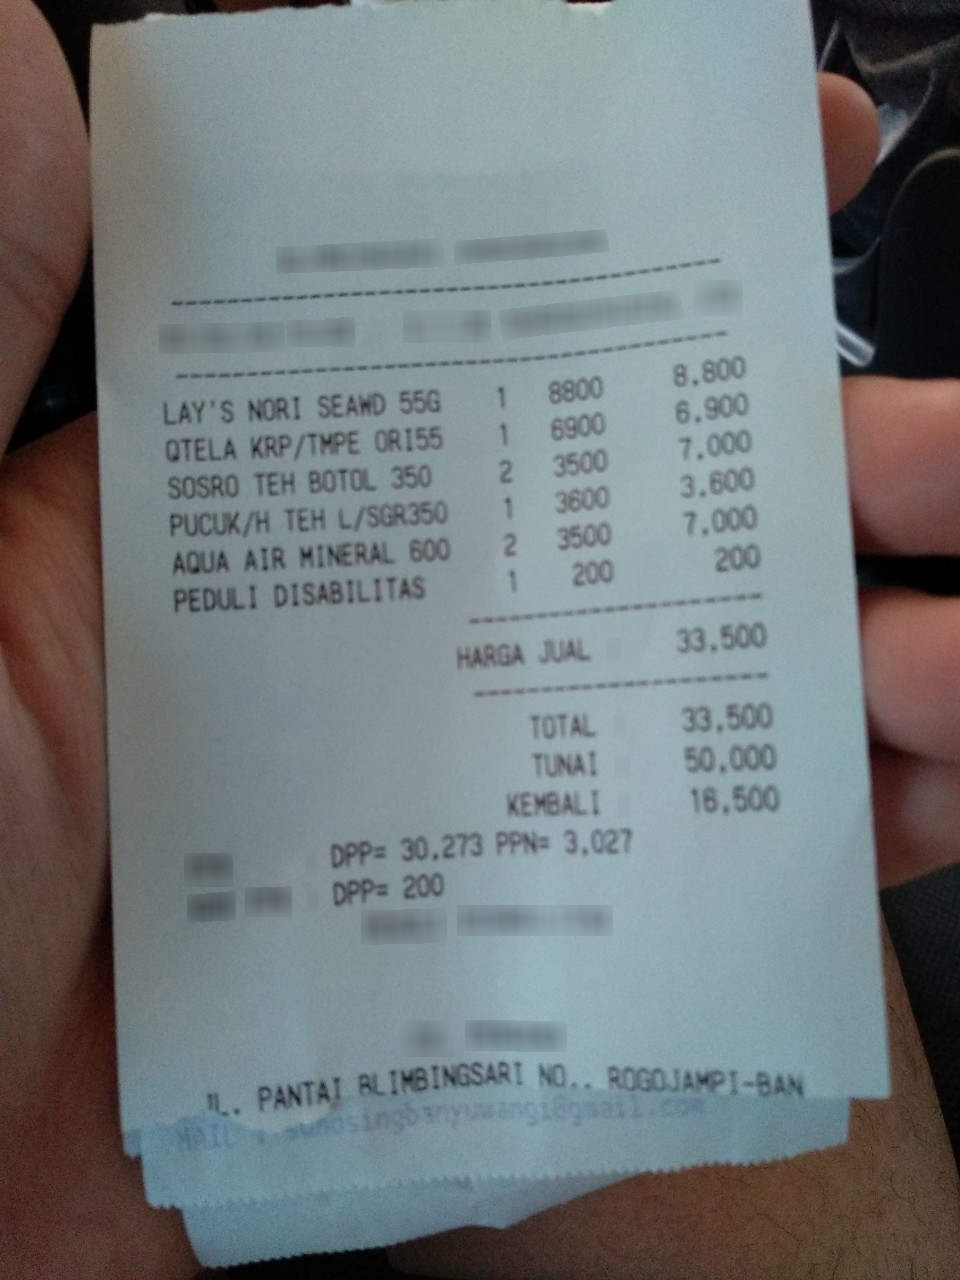
Number of items: 6
Subtotal: 33.500
Tax: 30.273 200 3.027
Total: 33.500
OCR text regions:
text: DPP=
text: 30.273
text: DPP=
text: 200
text: LAY'S
text: NORI
text: SEAWD
text: 55G
text: 1
text: 8800
text: 8.800
text: QTELA
text: KRP/TMPE
text: ORI55
text: 1
text: 6900
text: 6.900
text: SOSRO
text: TEH
text: BOTOL
text: 350
text: 2
text: 3500
text: 7.000
text: PUCUK/H
text: TEH
text: L/SGR350
text: 1
text: 3600
text: 3.600
text: AQUA
text: AIR
text: MINERAL
text: 600
text: 2
text: 3500
text: 7.000
text: PEDULI
text: DISABILITAS
text: 1
text: 200
text: 200
text: HARGA
text: JUAL
text: 33.500
text: PPN=
text: 3.027
text: TOTAL
text: 33.500
text: TUNAI
text: 50.000
text: KEMBALI
text: 16.500